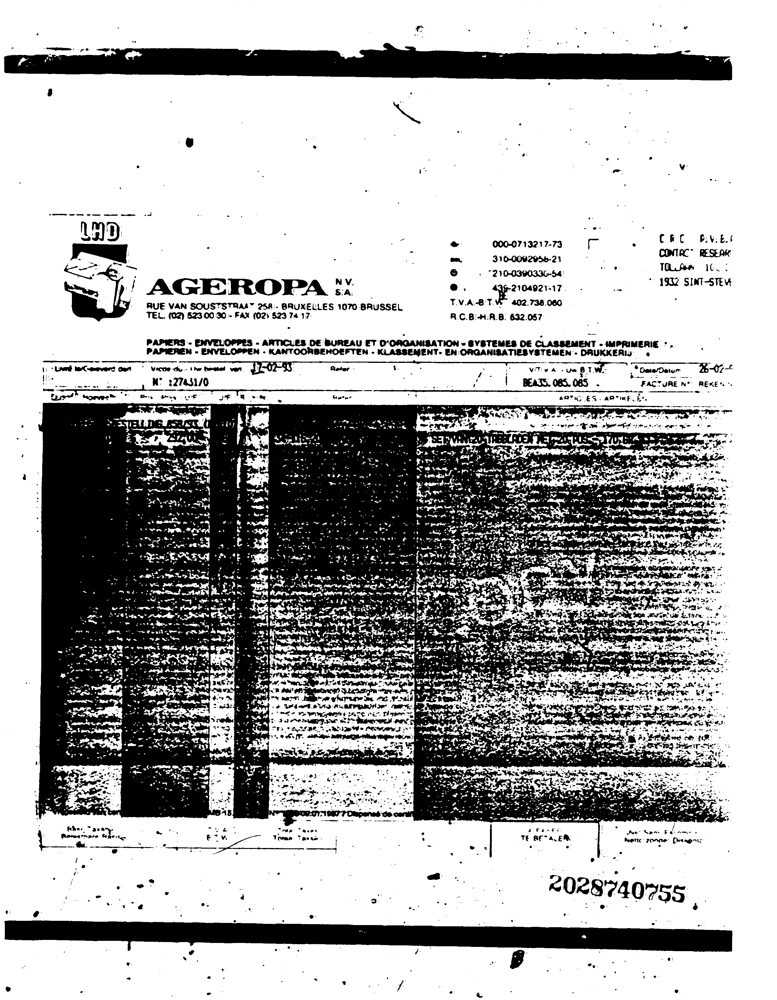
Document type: Invoice